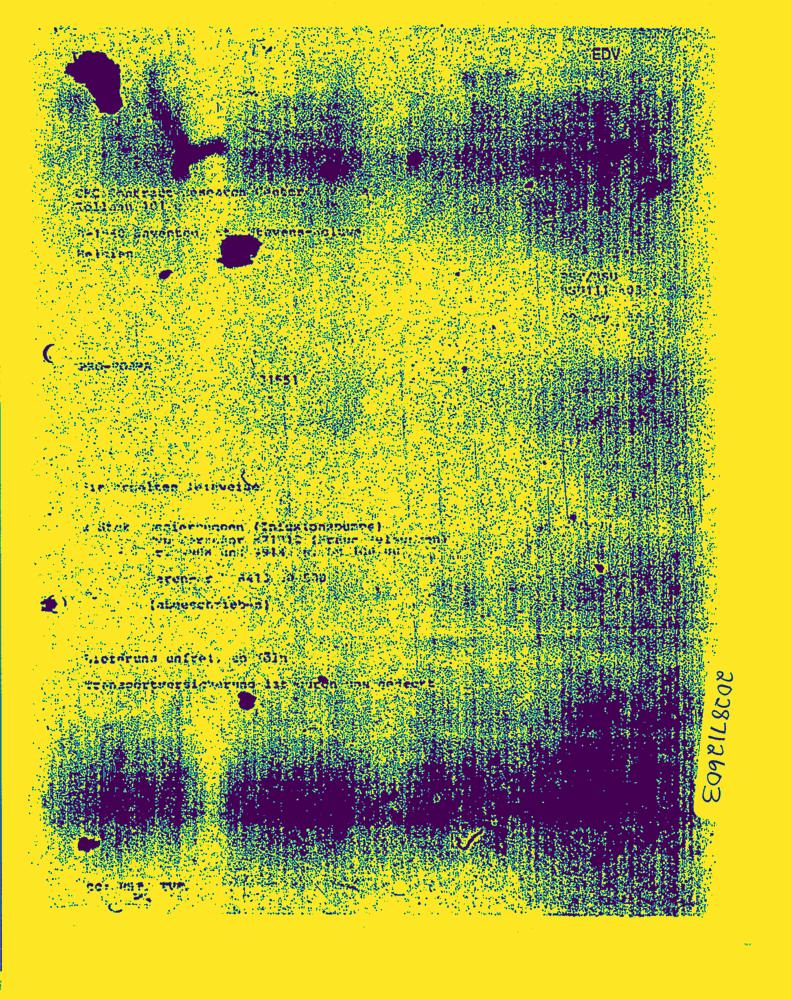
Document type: Invoice-Doc